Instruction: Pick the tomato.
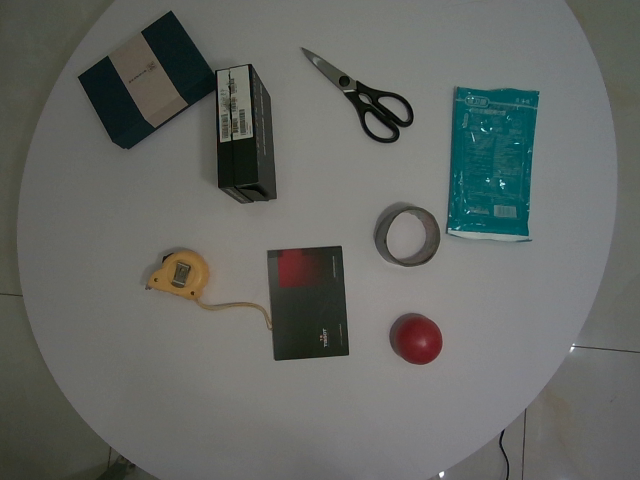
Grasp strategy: vertical